Question: What is the suspected problem?
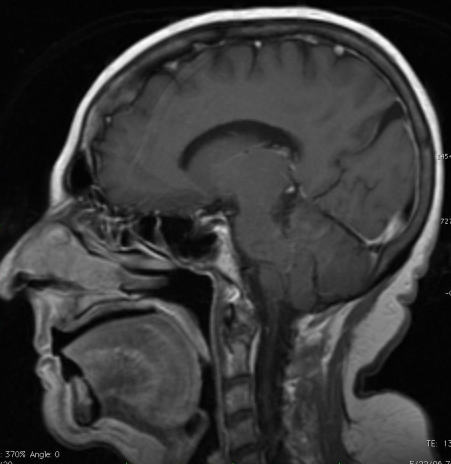
Answer: The findings suggest There is thickening of the frontal bone - with widening of the diploic space.. There is irregular widening of the diploic space of the frontal bone.  There is no abnormal enhancement.

NOTE: This is incidental to the adenocarcinoma of the nasal cavity.. The patient might have a history of Nasal stuffiness.